Question: What appears to be the issue?
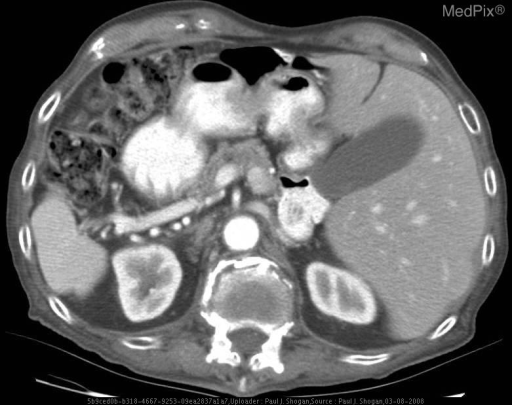
Answer: The findings suggest Chest radiography demonstrates dextrocardia with the cardiac apex pointing to the right.  There is a right-sided aortic arch, associated with slight deviation of the distal trachea to the left.   A loop of bowel projects in the right upper quadrant of the abdomen. The minor fissure is on the left side.  There is no evidence of bronchiectasis.

Contrast enhanced CT at the level of the origin of the great vessels demonstrates mirror-image branching of the great vessels; a left-sided superior vena cava; and a contrast filled esophagus posterior to the trachea.

Contrast enhanced CT at the level of the diaphragm demonstrates reversal of the normal cardiac anatomy.  Note that the cardiac apex and descending aorta are on the right, and the inferior vena cava is on the left side.

Contrast enhanced CT of the upper abdomen show mirror-image anatomy of the viscera.  The liver, gallbladder, and inferior vena cava are all left-sided.  The stomach, spleen, and aorta are right-sided structures.

Contrast enhanced CT at the level of the iliac crests demonstrates a left-sided inferior vena  cava, and a right-sided abdominal aorta.

Maximal Intensity Projection demonstrates the right-sided aortic arch, left-sided superior vena cava, dextrocardia, right-sided contrast filled stomach, and left sided liver, and gallbladder.

Contrast enhanced CT with lung windowing and leveling, demonstrates normal lung parenchyma without evidence of bronchiectasis.  Additionally, mirror-image anatomy is evident with a left-sided minor fissure, the pulmonary outflow tract and aortic root are in reversed position, and the left pulmonary artery is seen crossing the mediastinum anterior to the esophagus and left main bronchi.. Contrast enhanced axial CT image of the upper abdomen demonstrates mirror-image anatomy of the viscera.  The liver, gallbladder, and inferior vena cava are all left-sided.  The stomach, spleen, and aorta are right-sided structures.. The patient might have a history of 87 year old man with complaint of a cough..